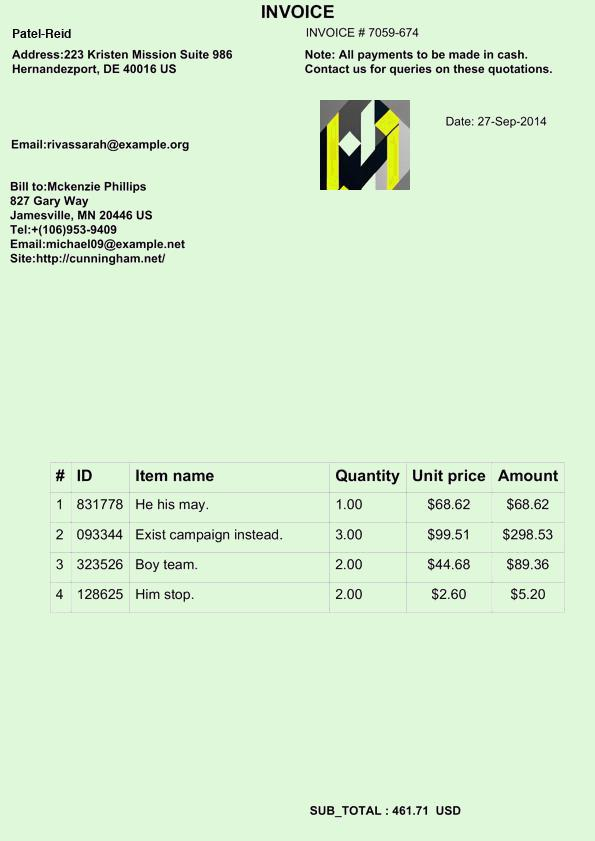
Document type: Invoice